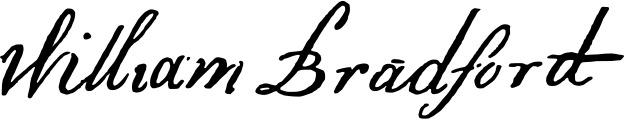
Signature of: william bradford